Question: What is the suspected problem?
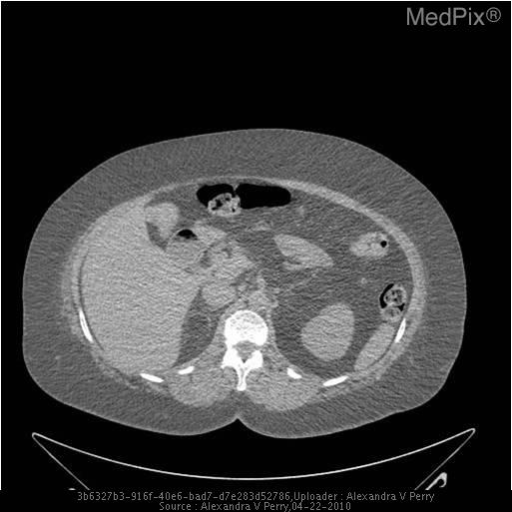
Answer: The findings suggest CXR: hypoinflation of lungs, increased pulmonary vascular markings throughout bilateral lung fields, multiple pulmonary nodules with the most prominent in the right lower lobe, mild cardiomegaly, lack of breast shadows bilaterally, fluid withing the right major and minor fissure.

CT of Chest/ABD/Pelvis: Diffuse thyroid enlargement with nodule present in the left lobe, multiple large (>5mm) pulmonary nodules throughout both lungs, bilateral myelolipomas with L larger than R.. Cowden's syndrome obtained prior to bronchoscopy shows large myelolipomas present bilaterally.. The patient might have a history of 48y/o female with history of bilateral breast cancer s/p bilateral mastectomy who is currently hospitalized after obtaining bronchoscopy to evaluate multiple pulmonary nodules..